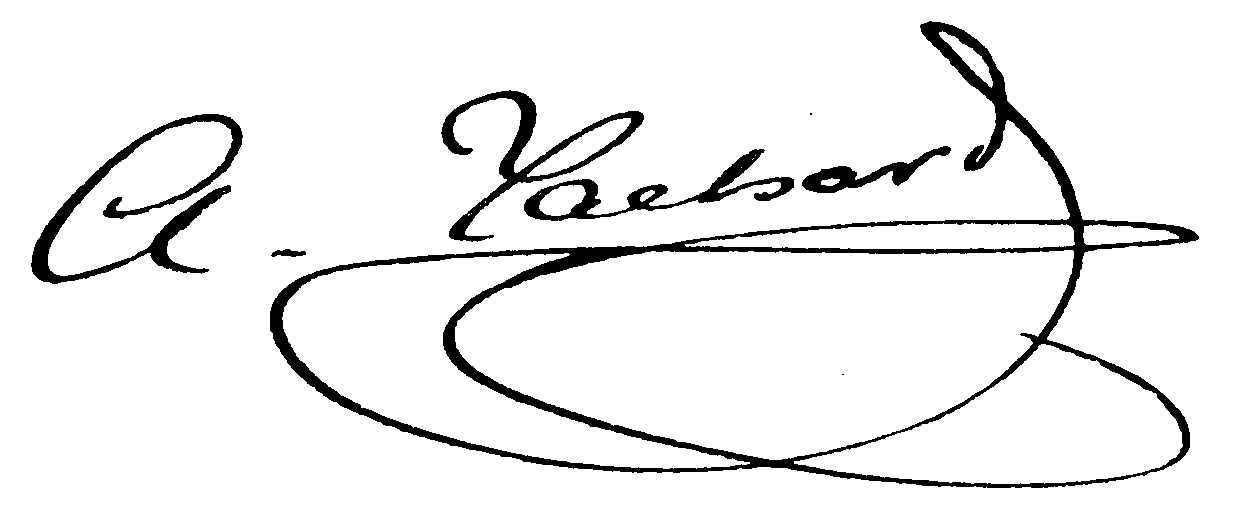
Signature of: pierre albert tachard